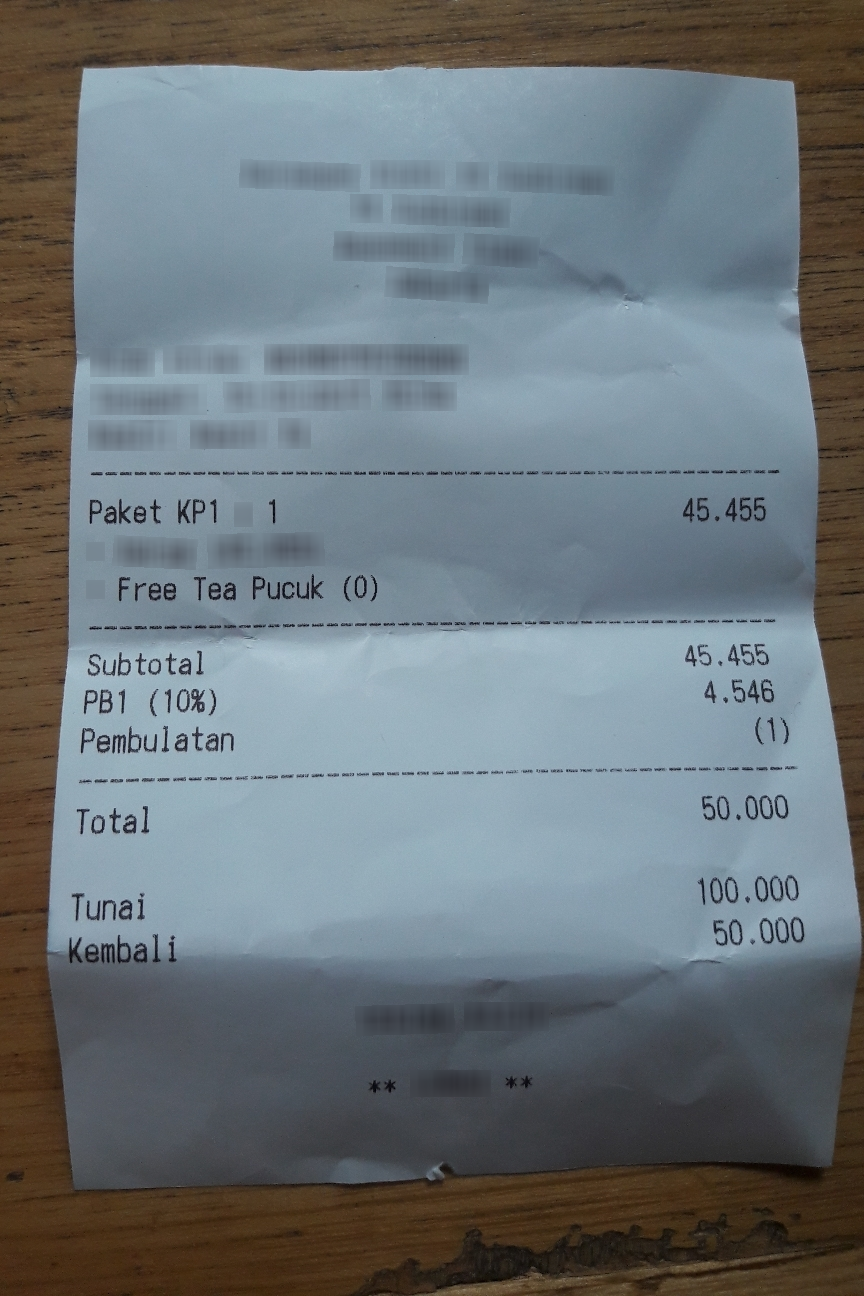
Number of items: 5
Subtotal: 45.455
Tax: 4.546
Other charges: (1)
Total: 50.000
OCR text regions:
text: Total
text: 50.000
text: 100.000
text: Tunai
text: 50.000
text: Kembali
text: Subtotal
text: 45.455
text: PB1
text: (10%)
text: 4.546
text: Pembulatan
text: (1)
text: Paket
text: KP1
text: 1
text: 45.455
text: Free
text: Tea
text: Pucuk
text: (0)